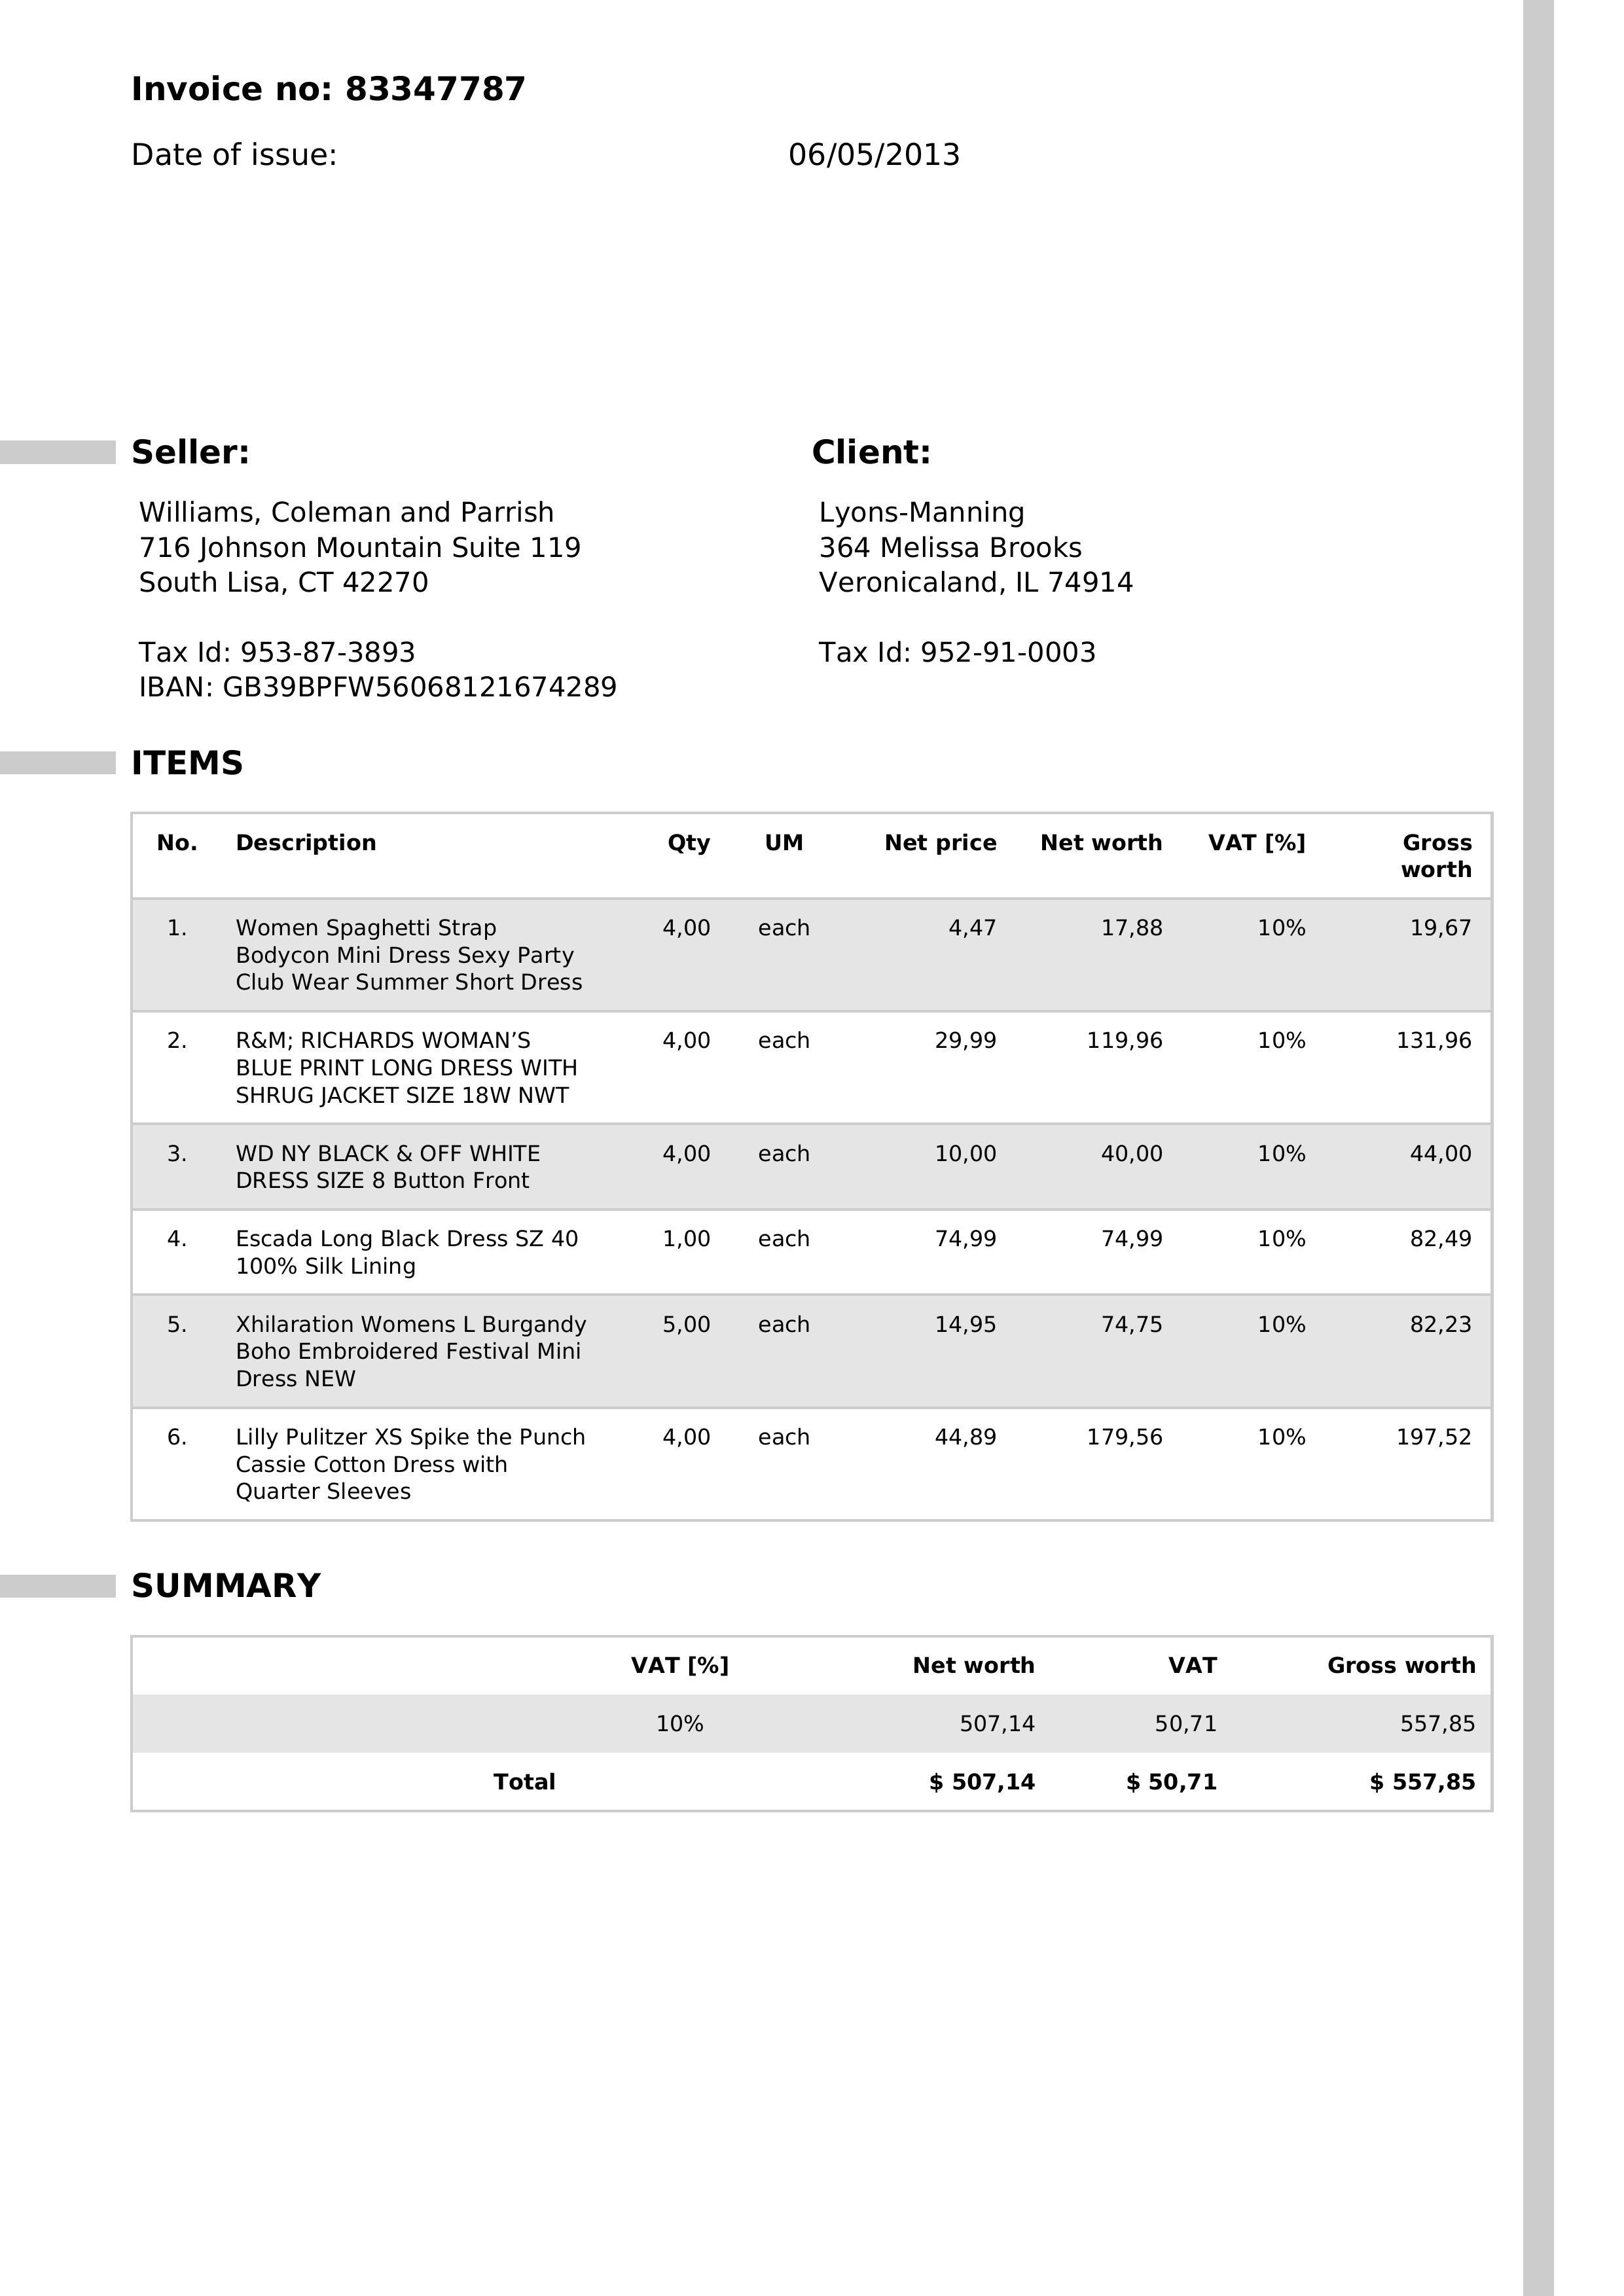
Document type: Invoice